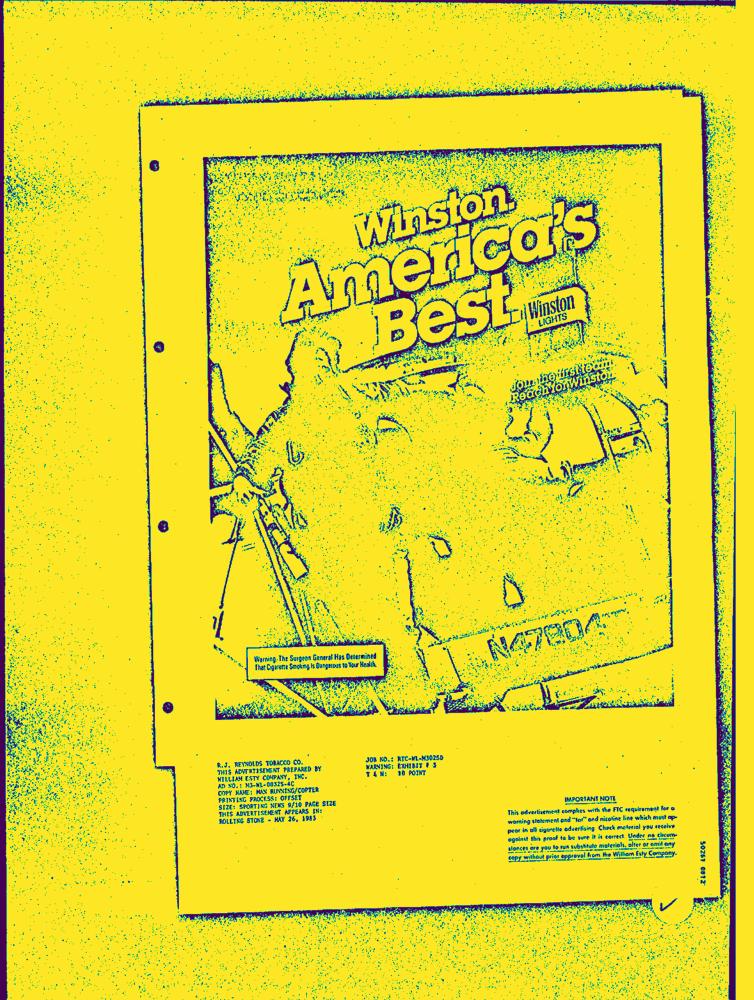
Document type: AD